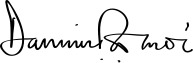
Signature of: daniel arap moi